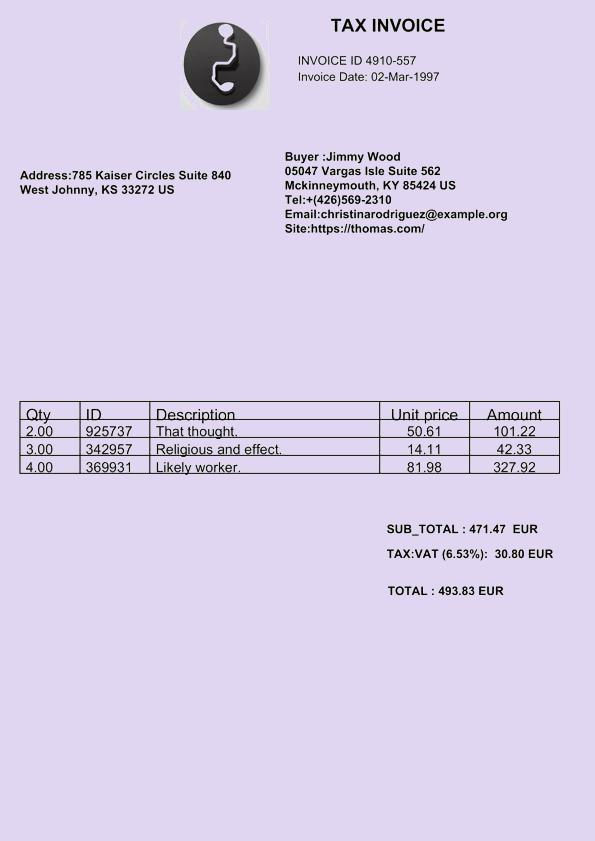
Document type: Invoice